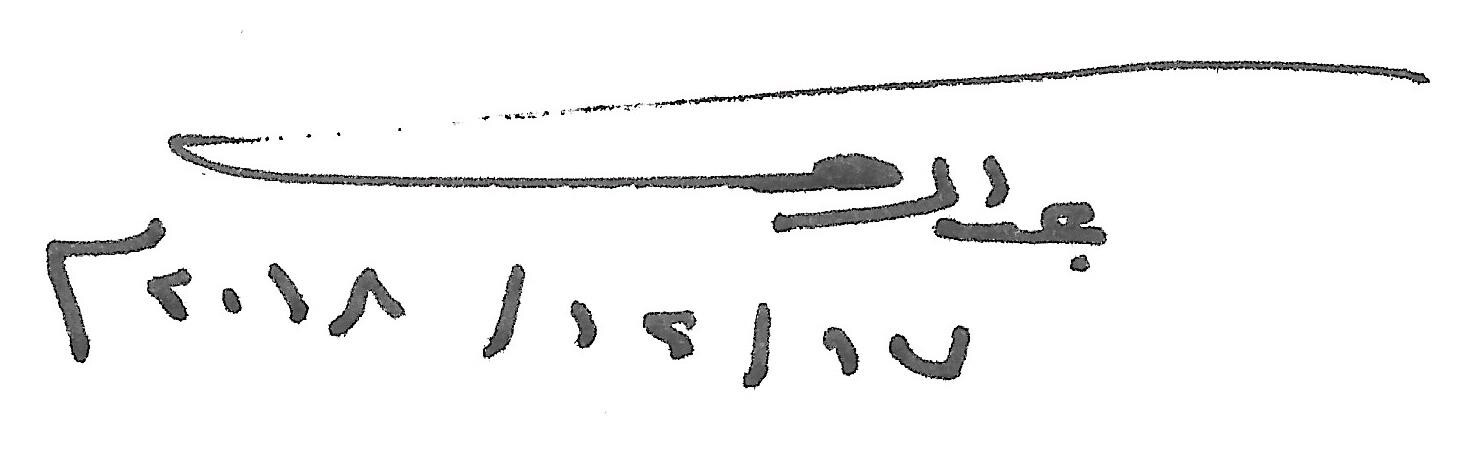
Signature of: ʿabd al raḥmān shubaylī